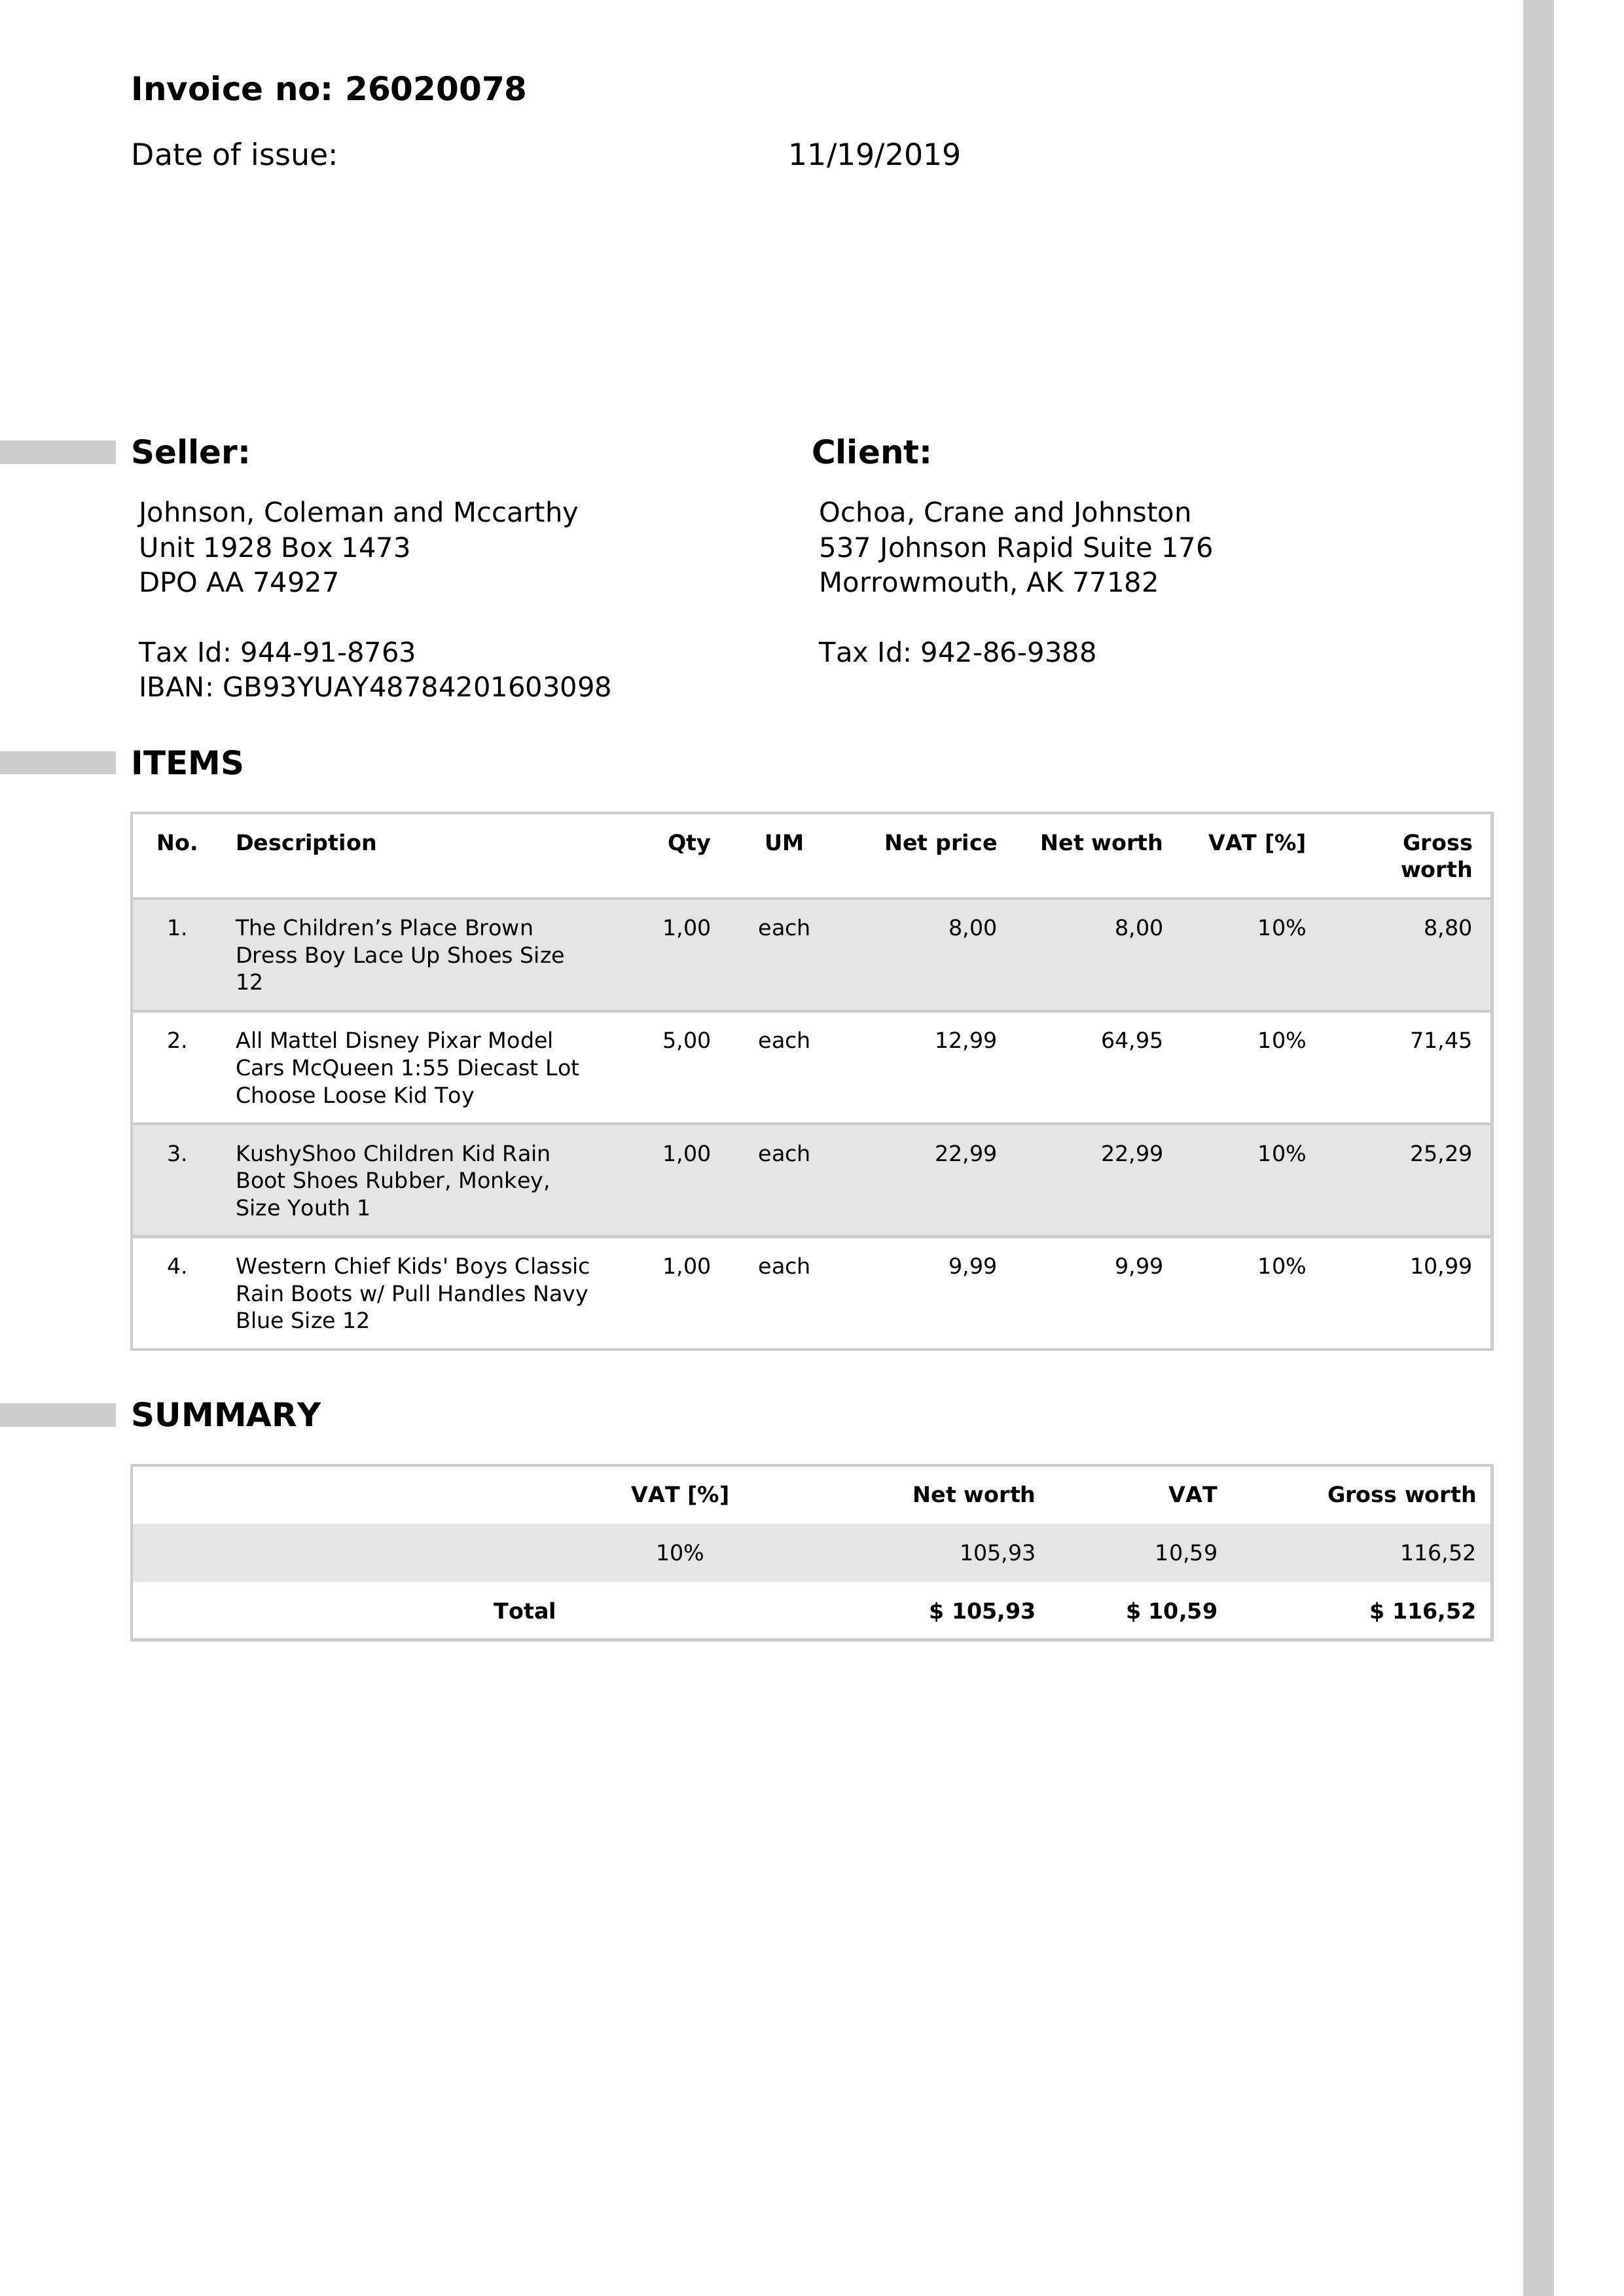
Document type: Invoice